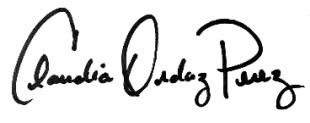
Signature of: claudia ordaz perez